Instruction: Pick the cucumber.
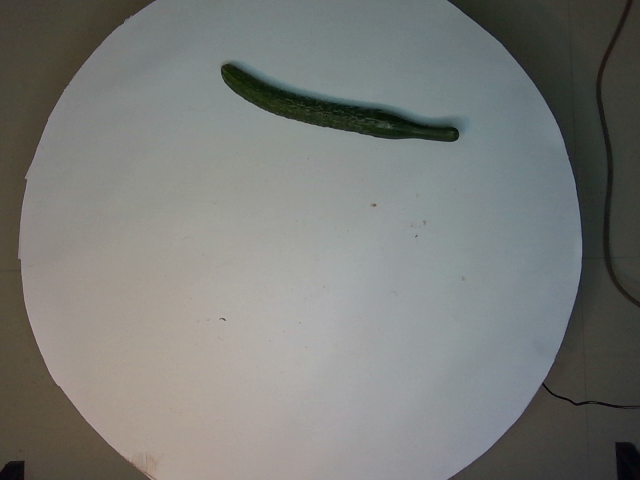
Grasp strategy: vertical